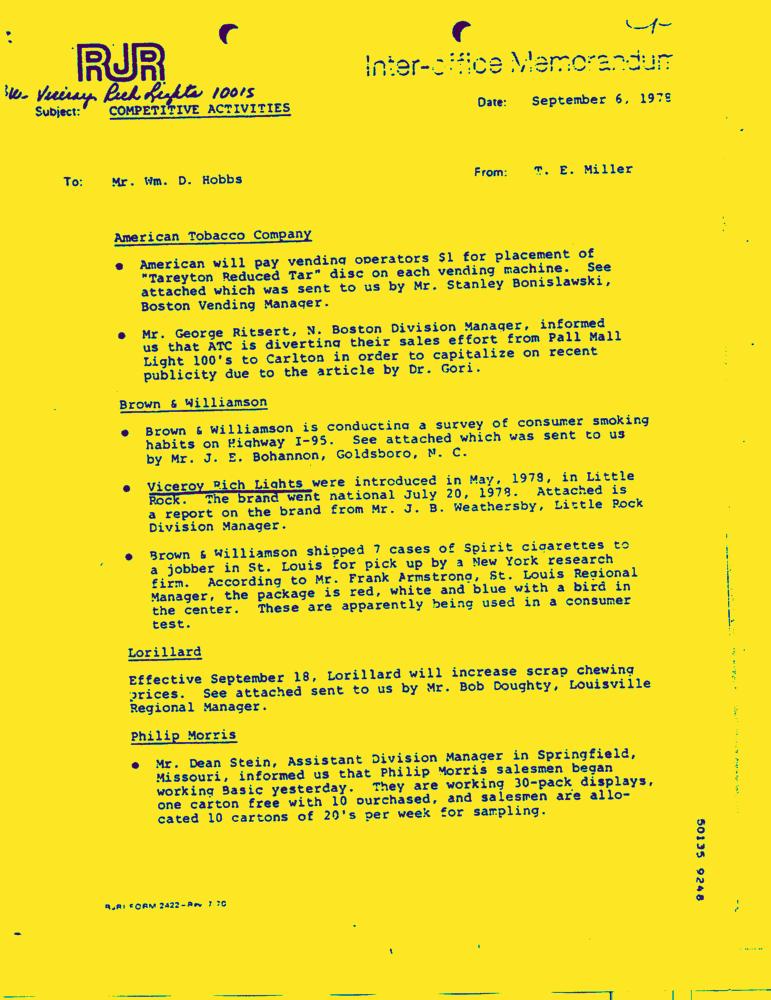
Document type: Letter-Doc